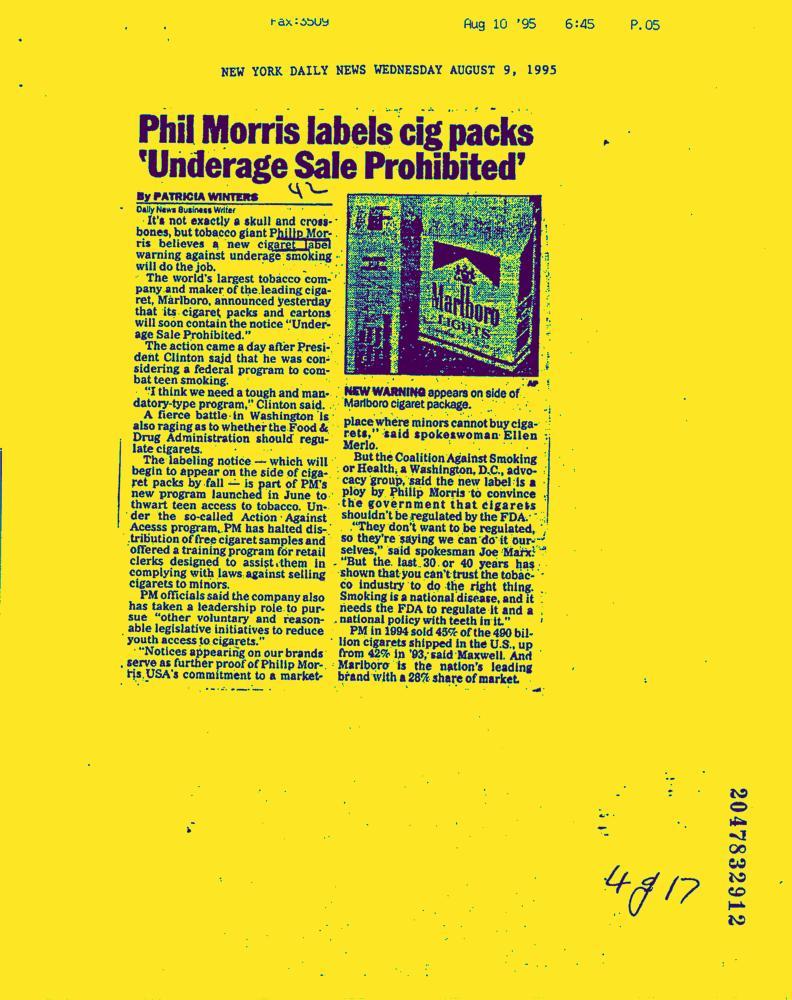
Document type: News-Article